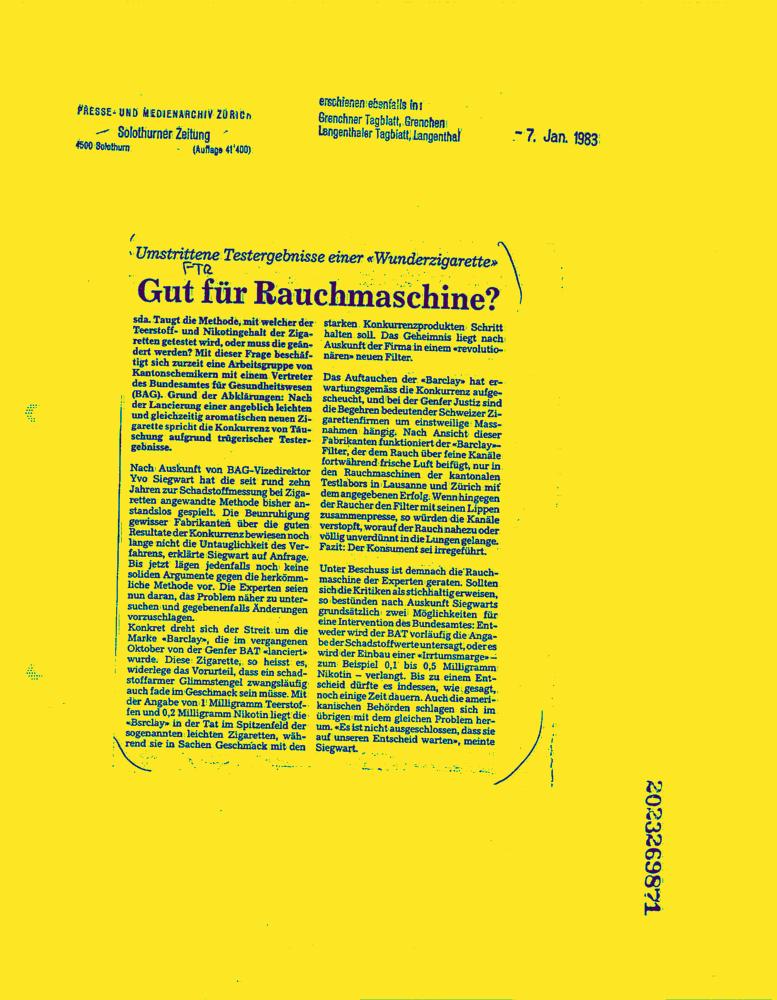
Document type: News-Article